Question: What is the mailing or notice date provided in the document?
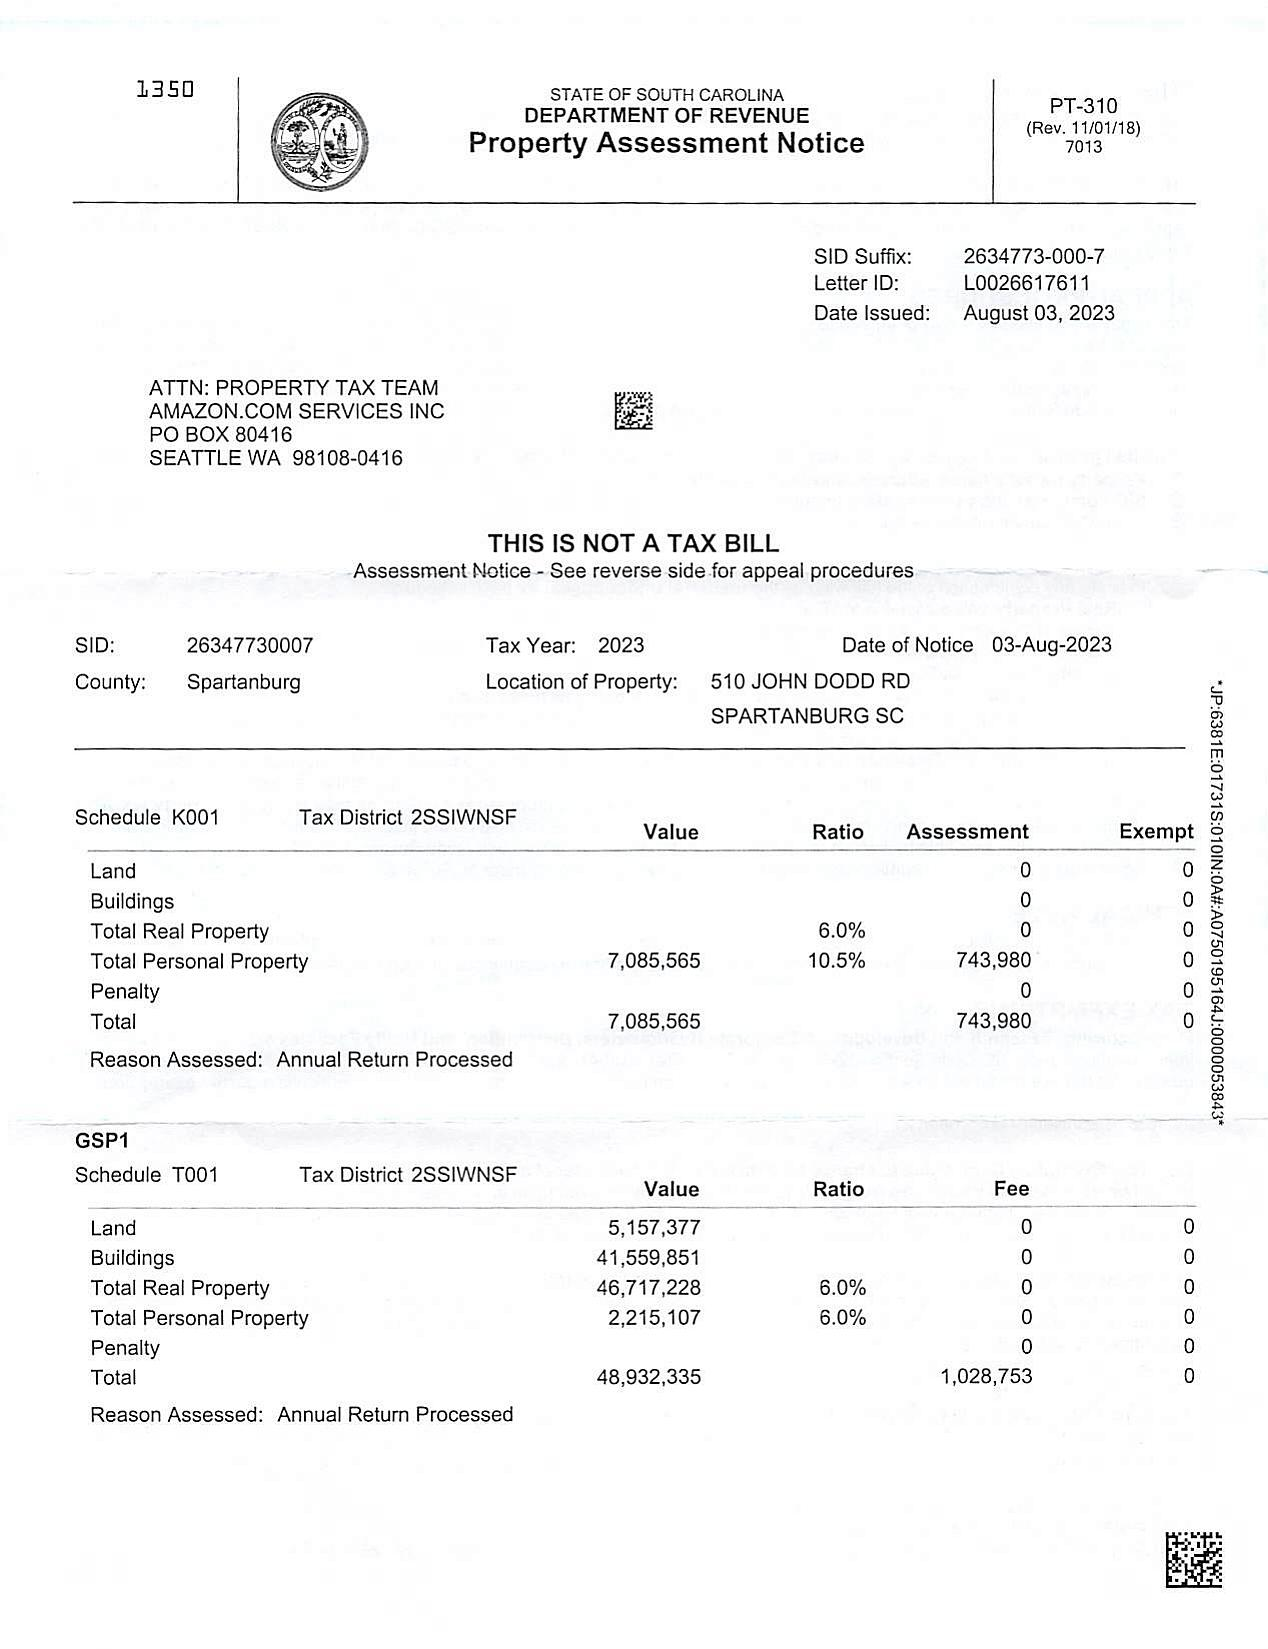
Answer: "3-Aug-23"